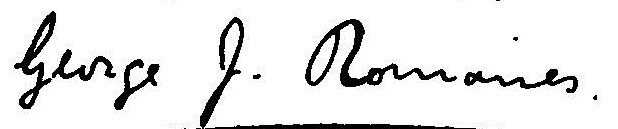
Signature of: george john romanes